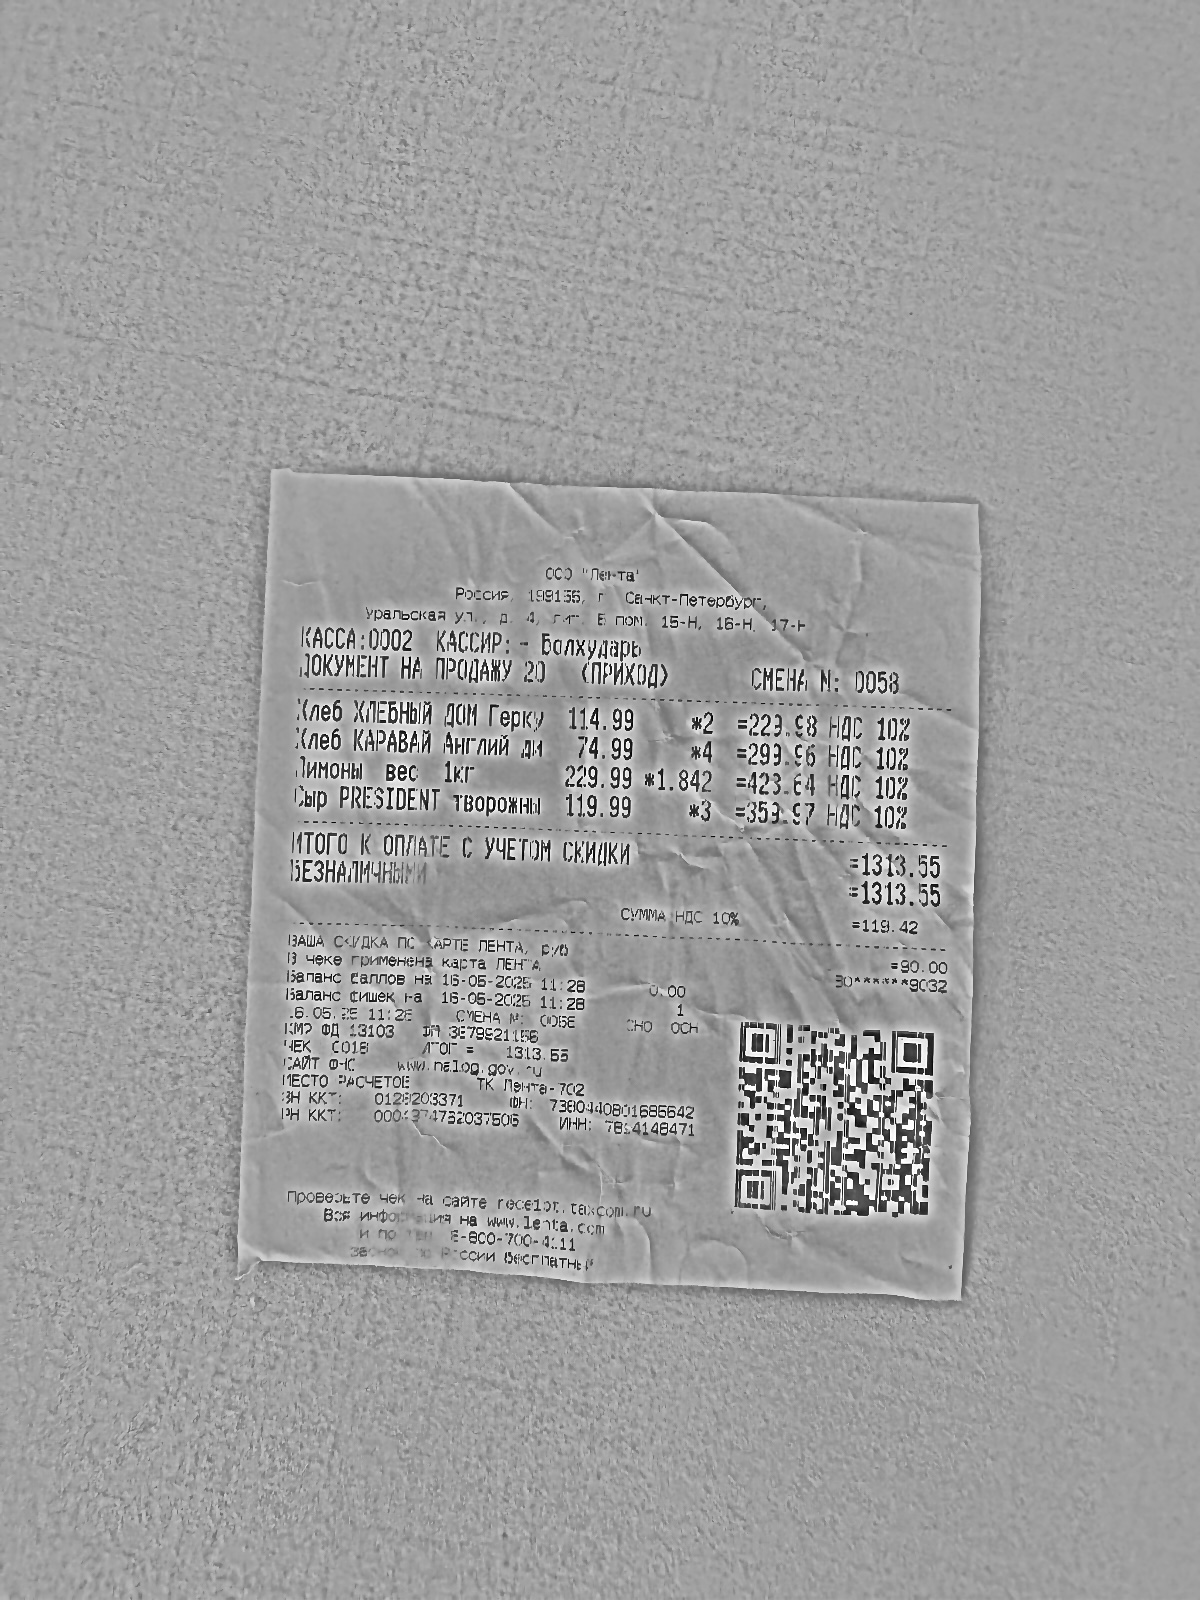
Продавец: ООО "Лента"
ИНН: 784148471
Дата: 15-05-2025
Товары: Лебед ХЛЕБНЫЙ ДОН ГЕРКУ; Лебед КАРАВАЙ АНГЛИЙ ДИ; Минивы Вес 1кг; Выр PRESIDENT ТВОРЖИЦЫ
Количество: 2.000; 4.000; 1.842; 3.000
Цена: 114.99; 74.99; 229.99; 119.99
Сумма: 229.98; 299.96; 423.64; 359.97
Итого: 1313.55